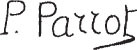
Signature of: philippe parrot